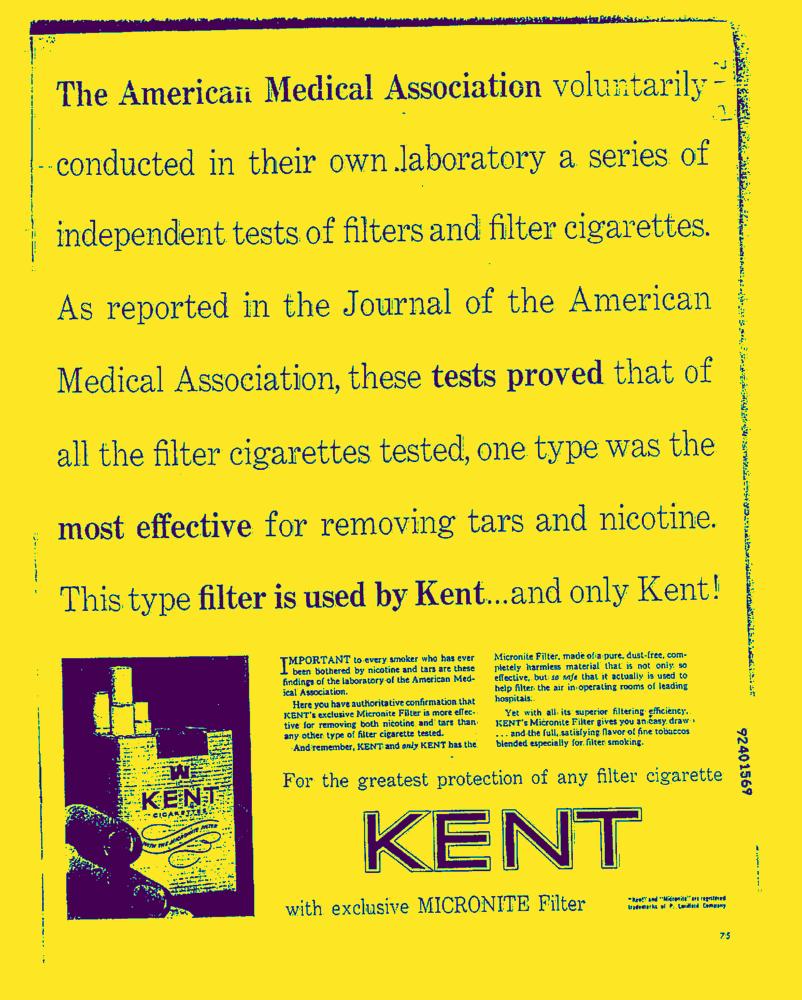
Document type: AD